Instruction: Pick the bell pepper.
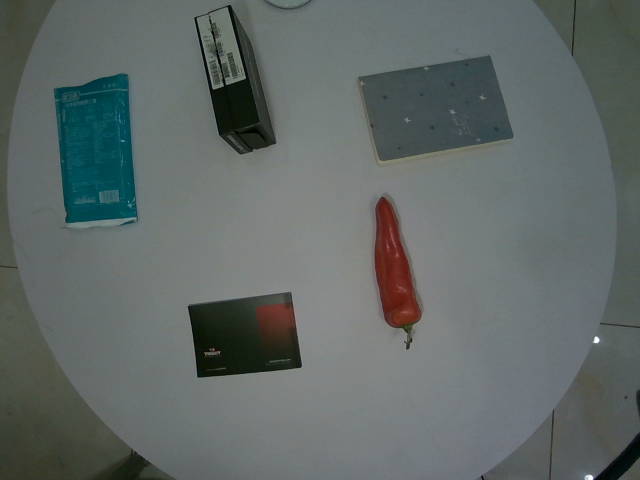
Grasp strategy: vertical